Question: Can you provide the account number mentioned in the document?
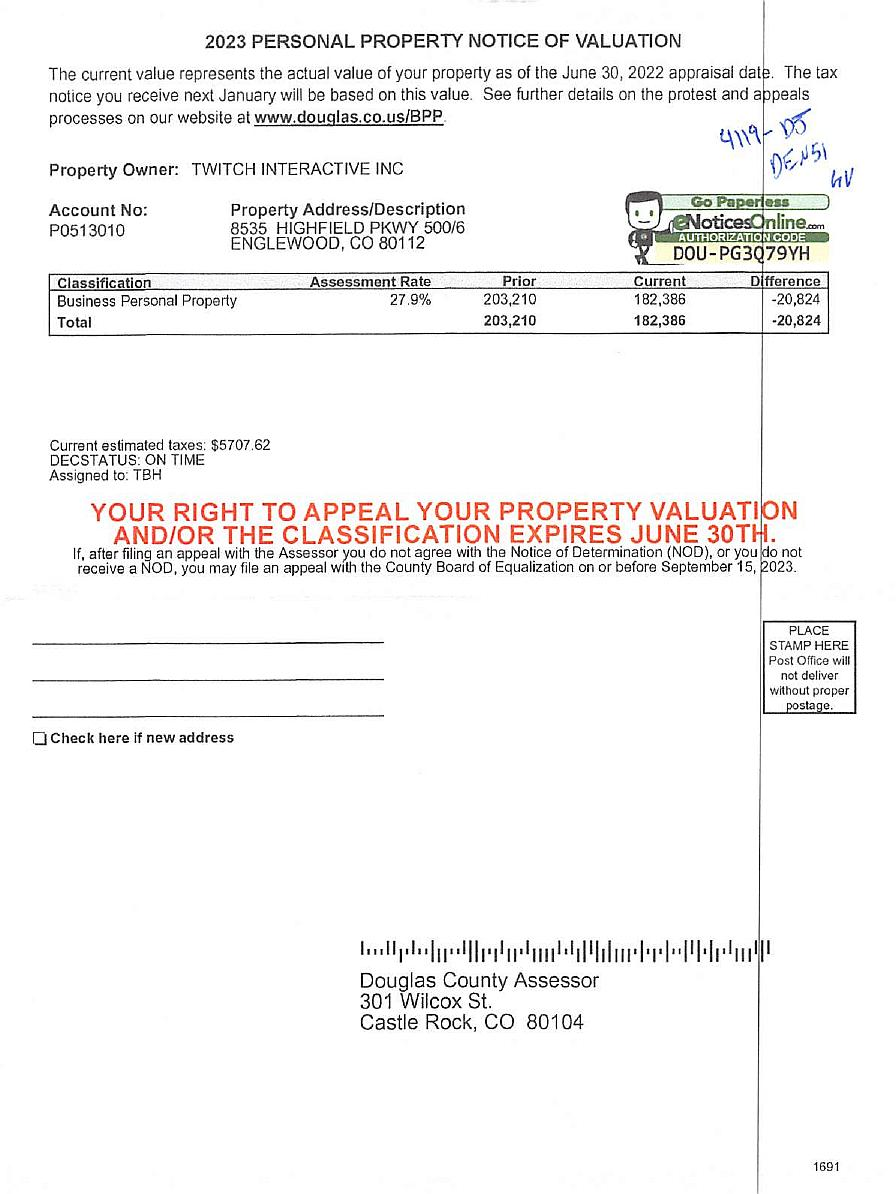
Answer: "P0513010"